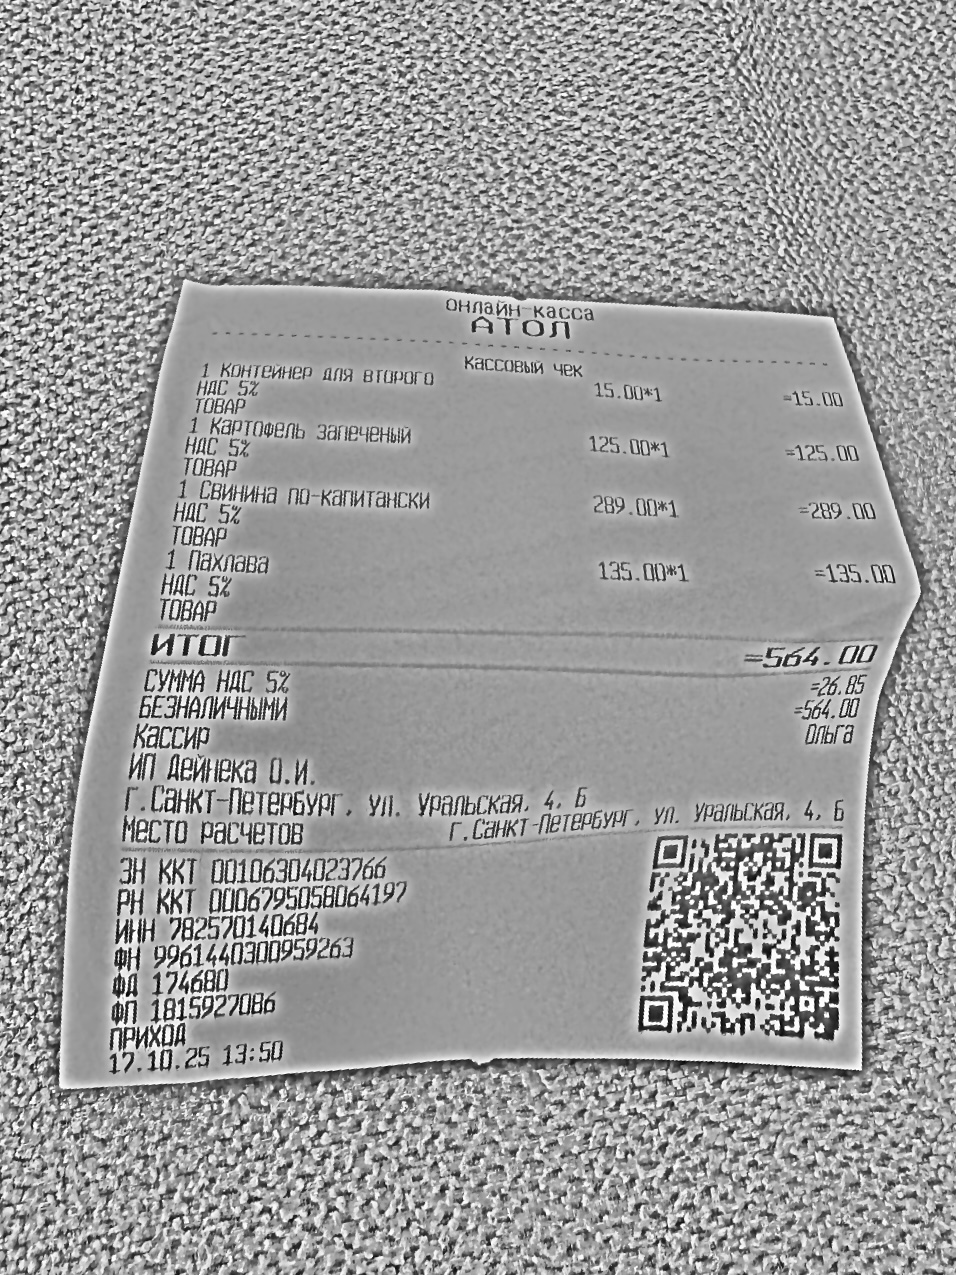
Продавец: ИП Дейнека О.И.
ИНН: 782570140684
Дата: 17.10.25
Товары: 1 Контейнер для второго; 1 Картофель запеченый; 1 Свинина по-капитански; 1 Пахлава
Количество: 1; 1; 1; 1
Цена: 15.00; 125.00; 289.00; 135.00
Сумма: 15.00; 125.00; 289.00; 135.00
Итого: 564.00